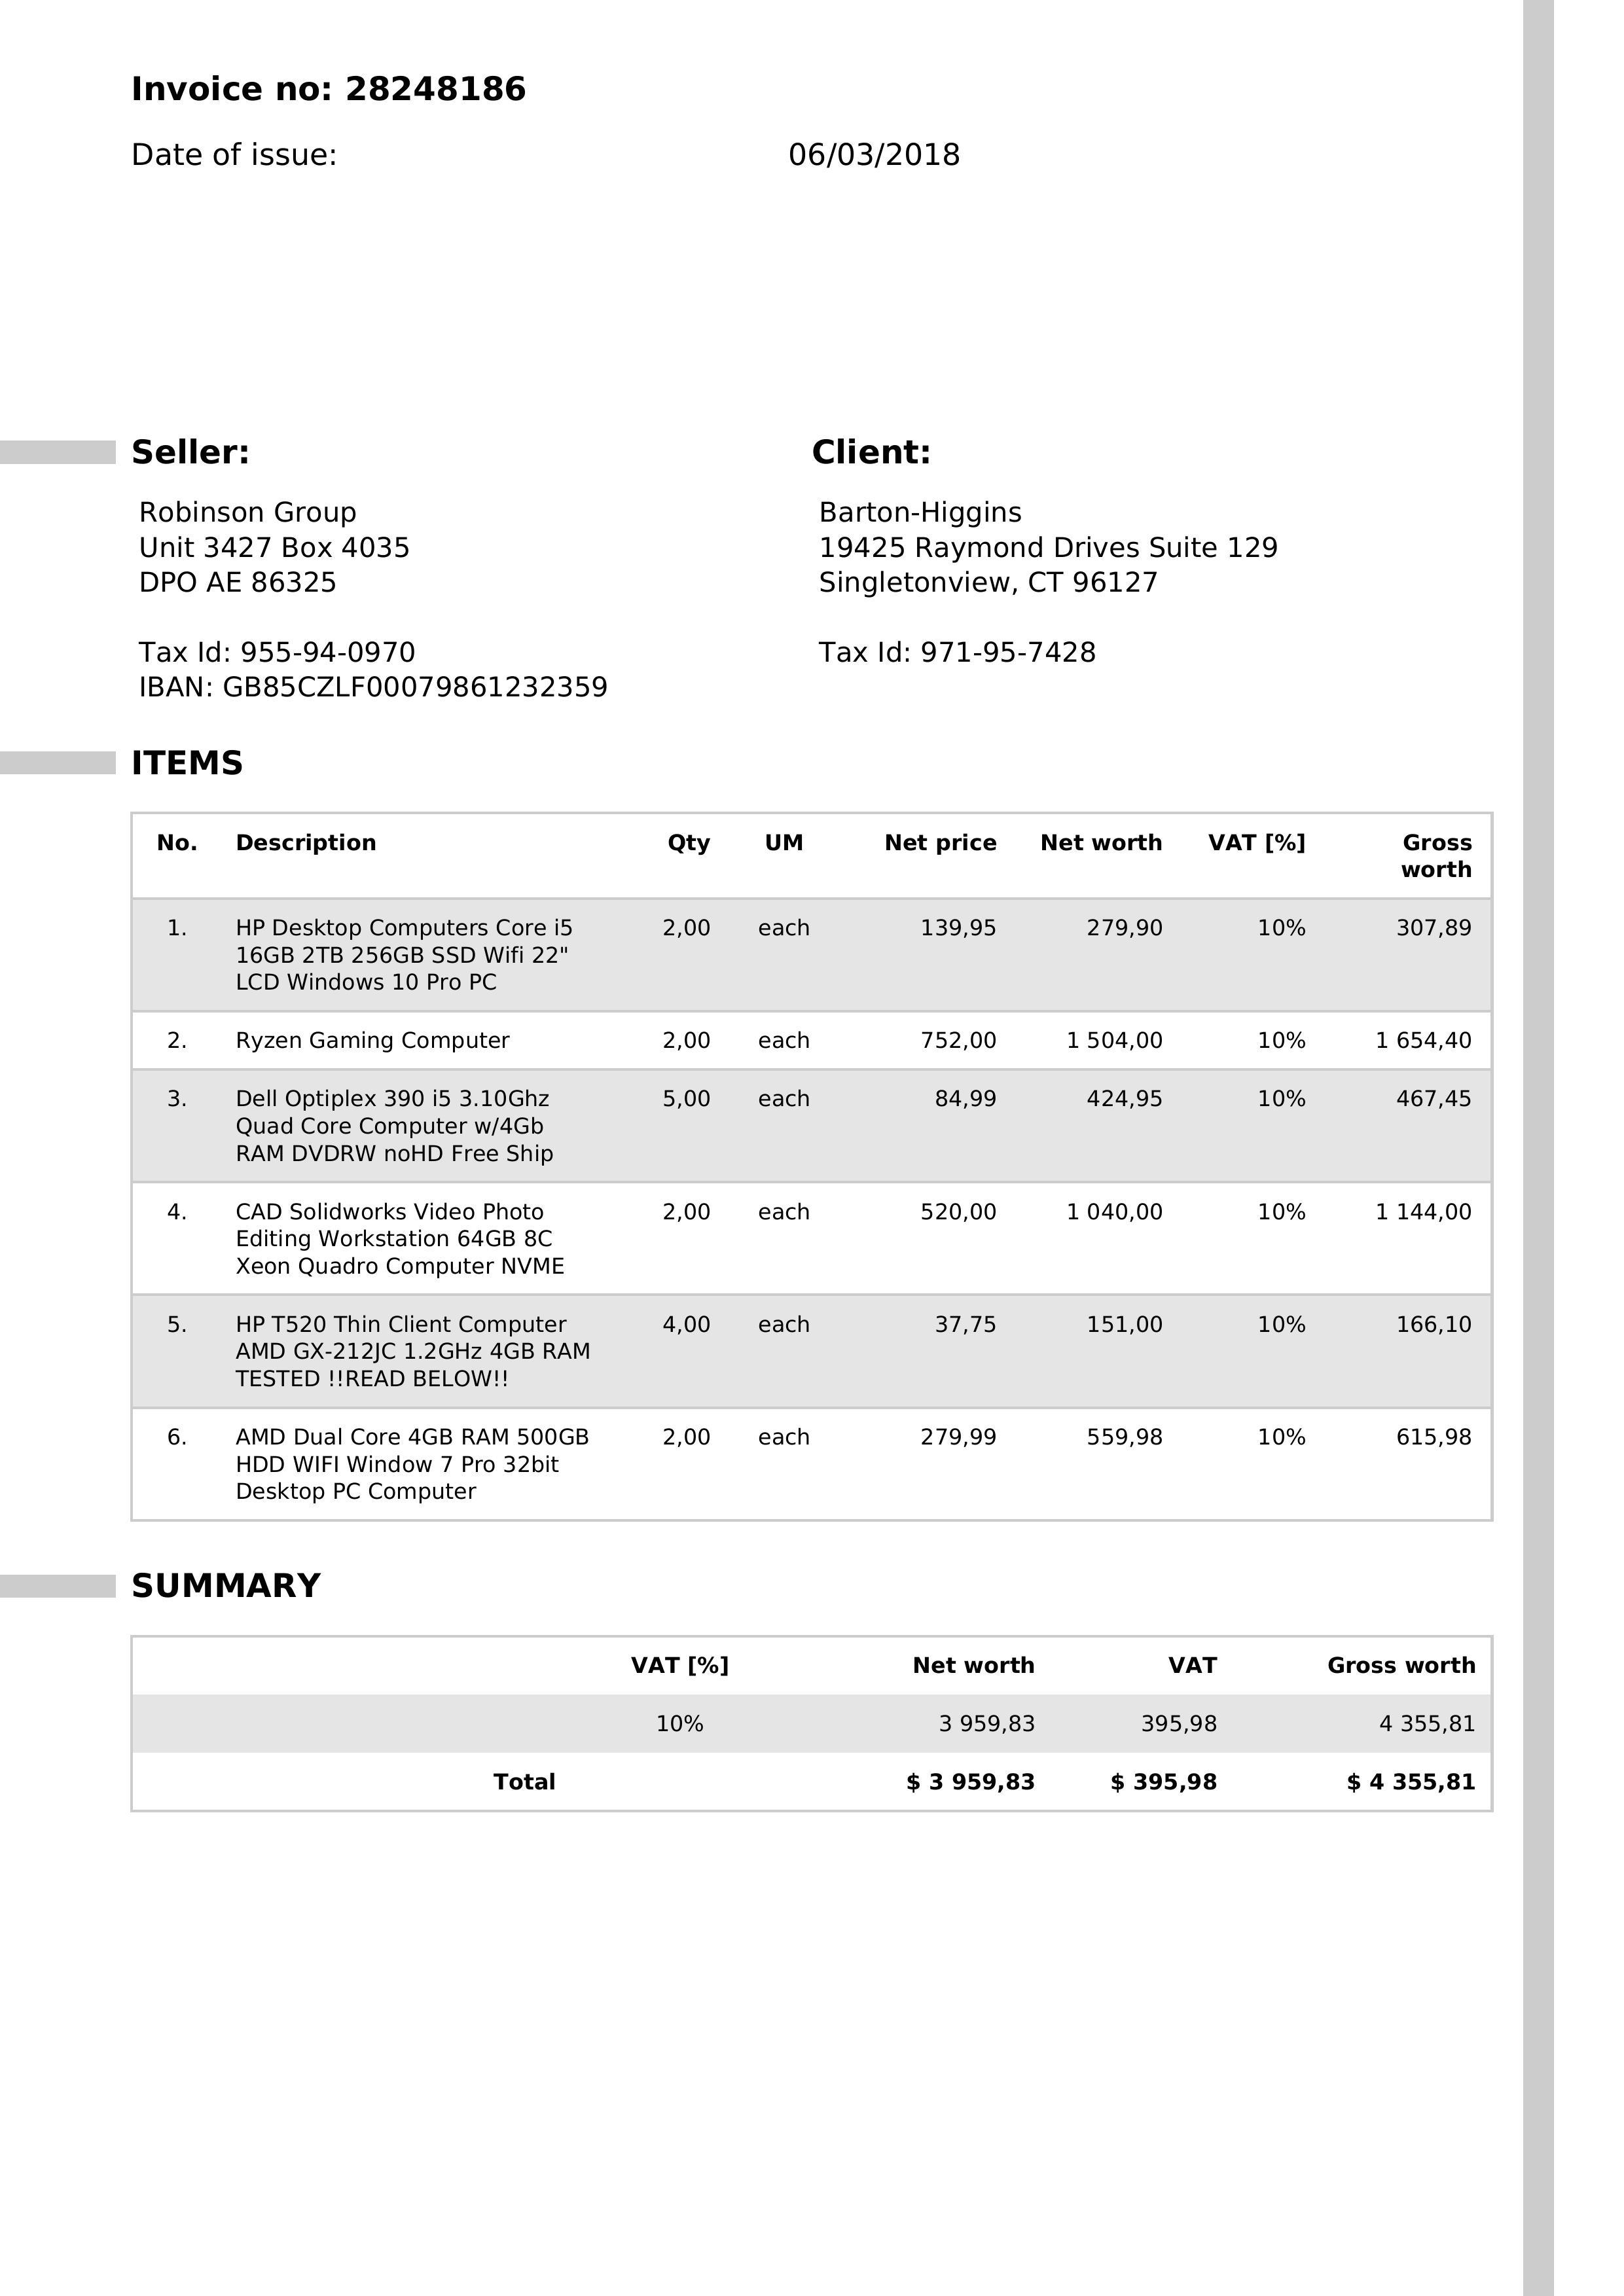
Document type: Invoice